Question: What is the total amount of taxes owed as per the document?
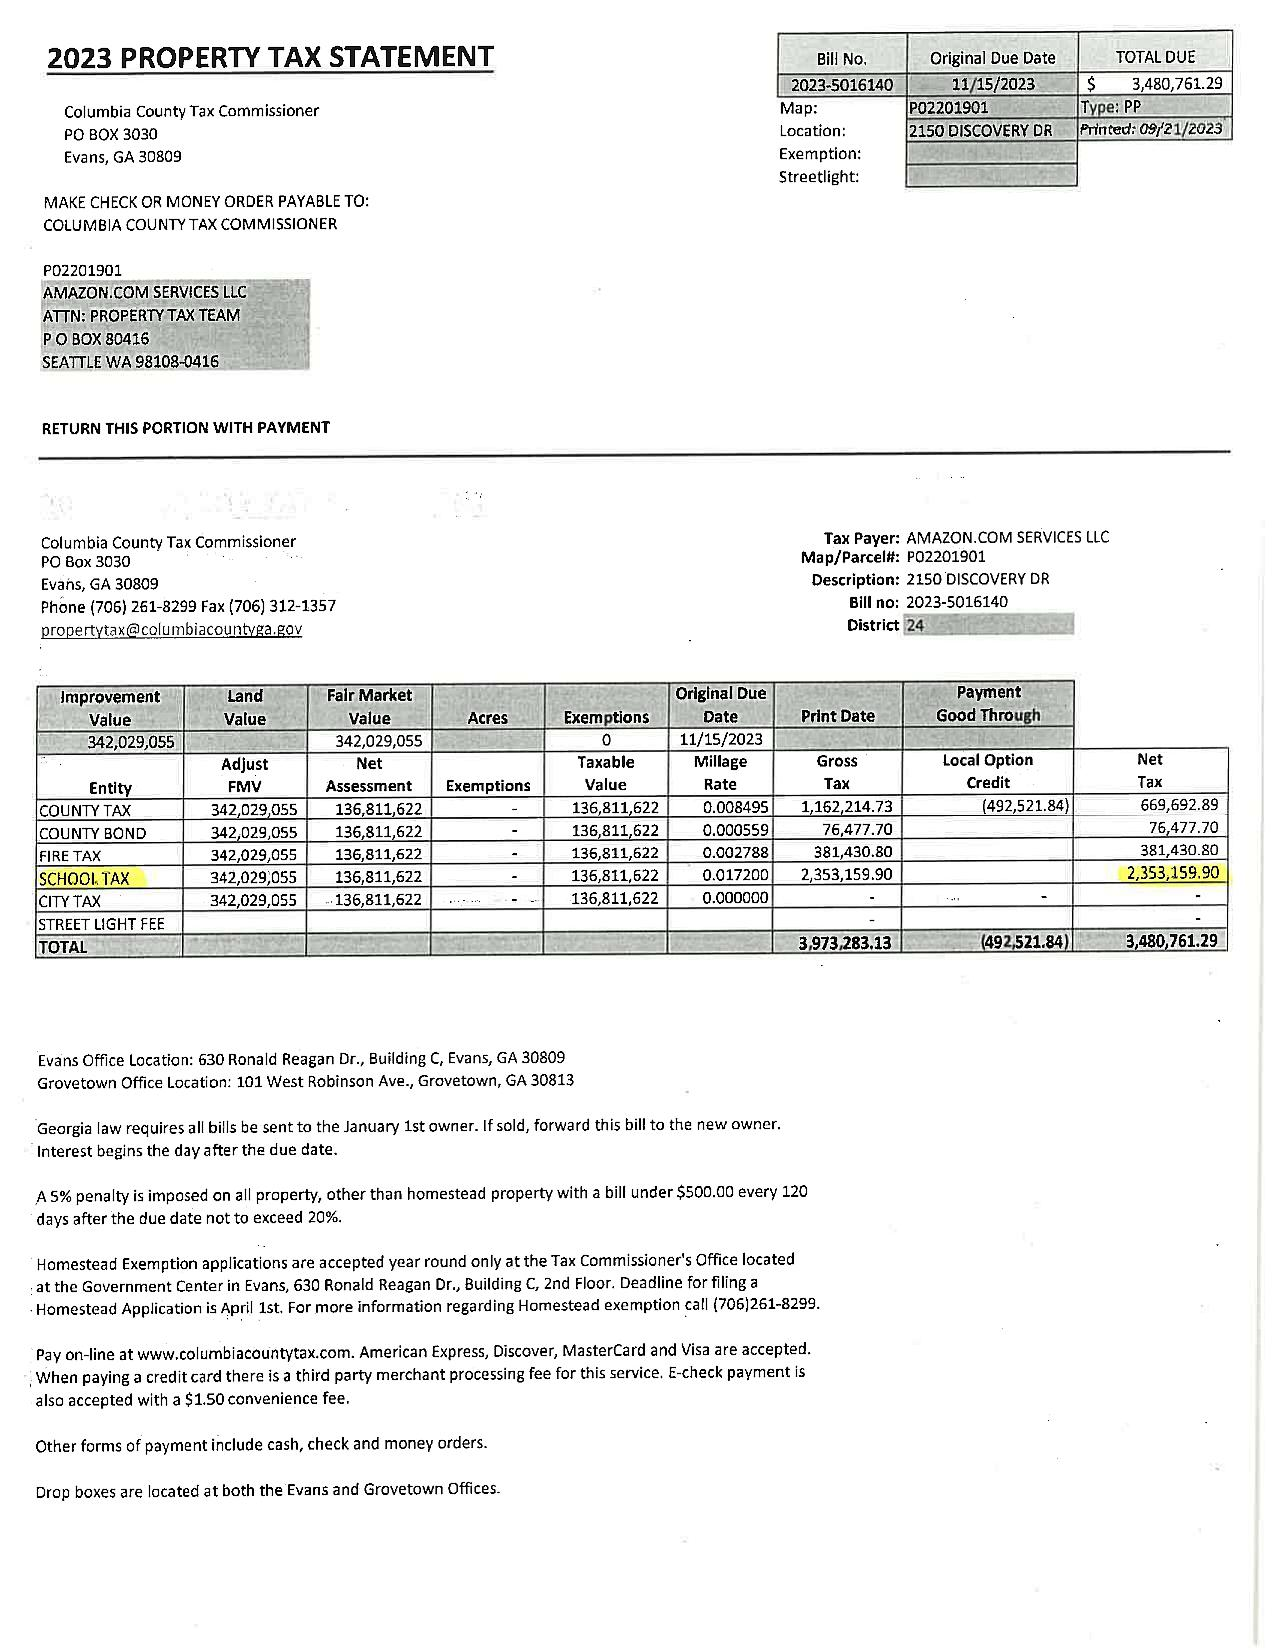
Answer: "3,480,761.29"